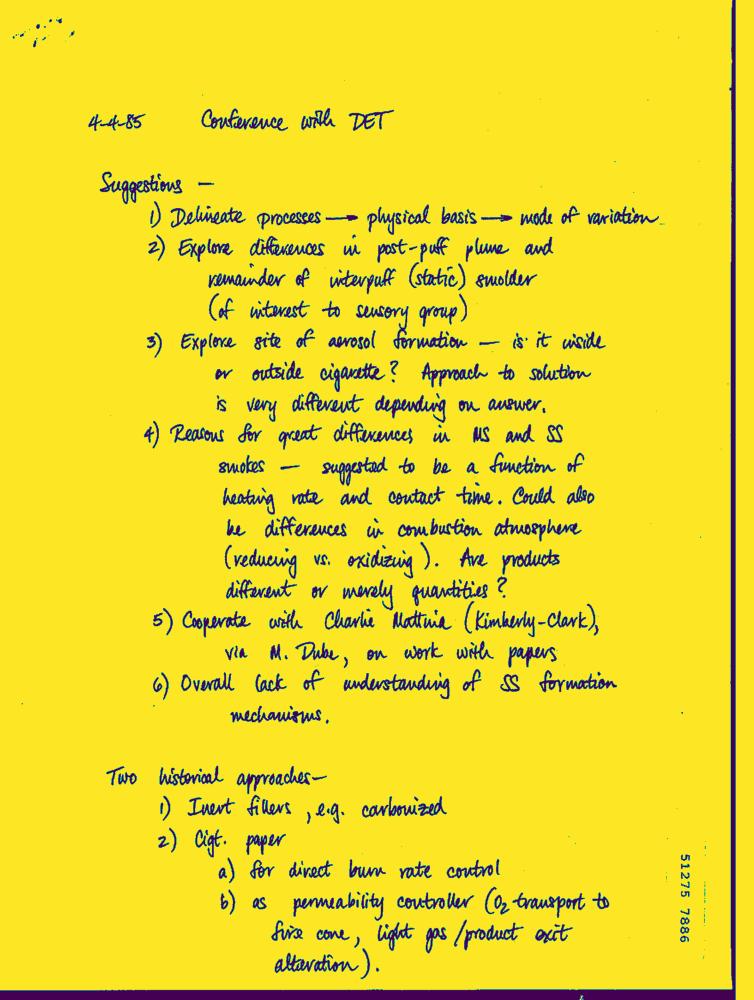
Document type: Hand-Written